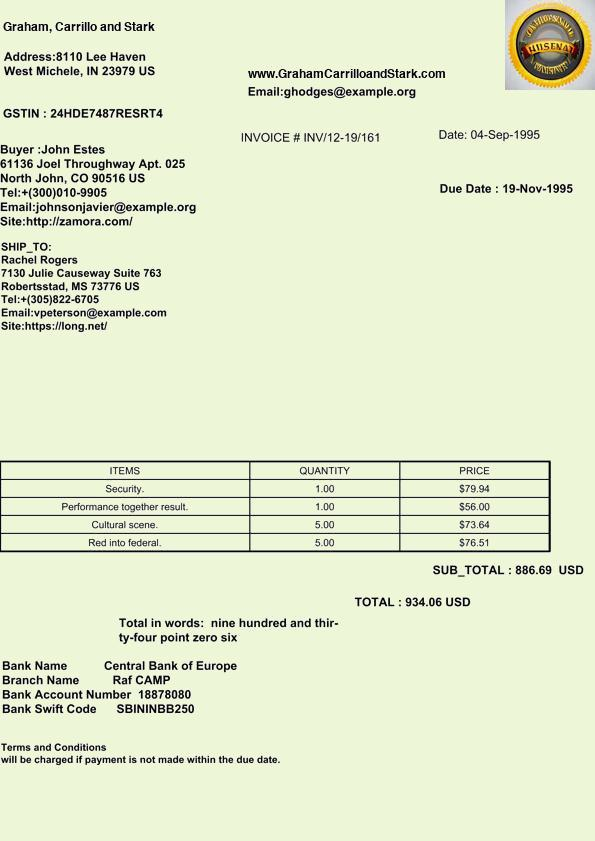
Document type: Invoice